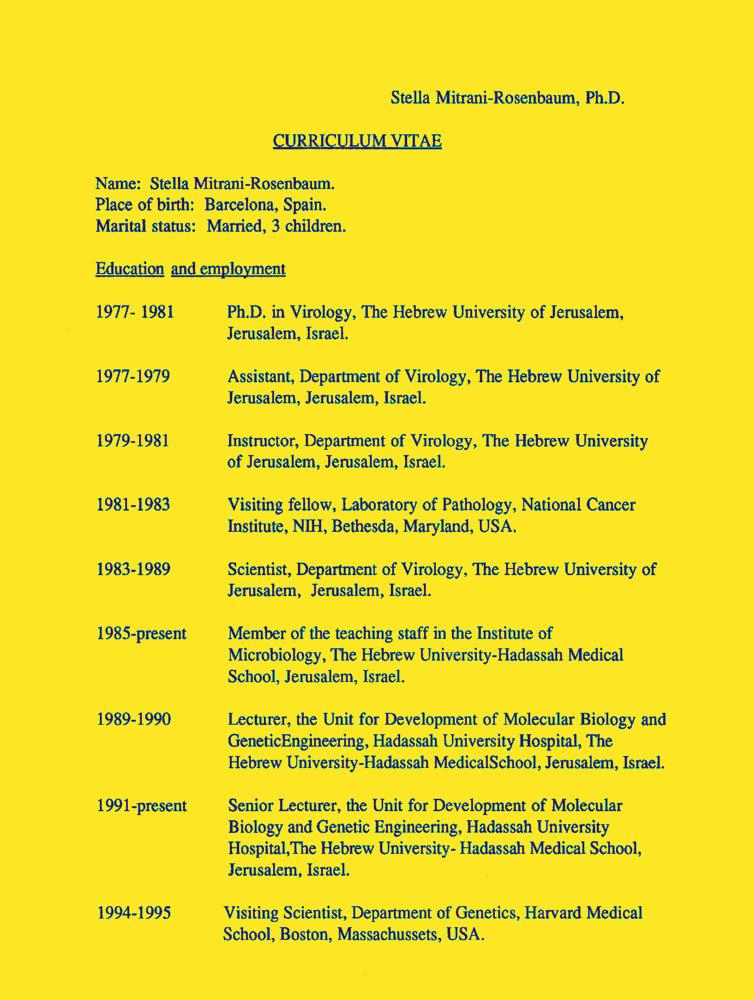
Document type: Resume-Doc